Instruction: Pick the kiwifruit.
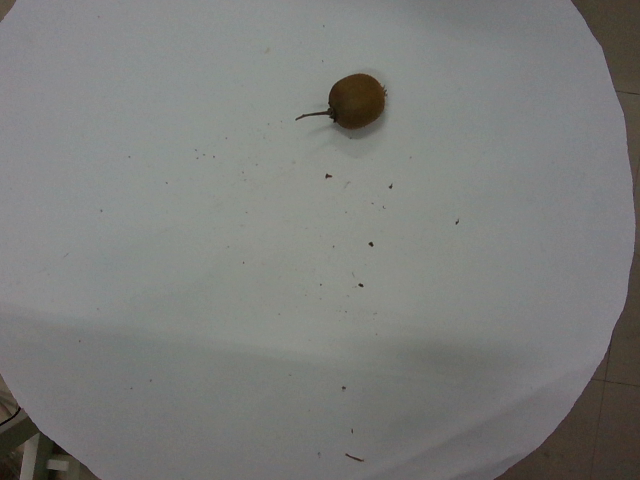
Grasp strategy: vertical